Question: Describe the condition in detail:
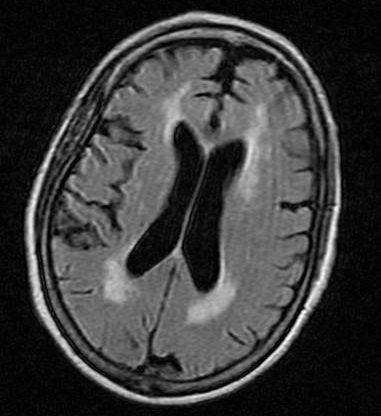
Answer: The disease is discussed as: Leukoaraiosis is a radiologic finding of diffuse white matter changes in the brain, with bilateral patchy or diffuse areas of hyperintensity of the cerebral white matter on FLAIR and T2-weighted MRI  This imaging finding is associated with cerebral small vessel disease.

Key points are:

•  patients who present with stroke-like symptoms and found to have leukoaraiosis on imaging are not to be given thrombolysis treatment, as this is associated with intracerebral hemorrhage.

•  patients with incidental finding of leukoaraiosis are at increased risk for decline in cognitive functioning compared to age-matched controls

•  leukoaraiosis will eventually progress to a vascular dementia

•  there is an association between hyperhomocysteinemia and leukoaraiosis; some will consider treating homocysteinemia with folic acid but meta analysis shows no difference in outcome in use of folic acid vs. controls